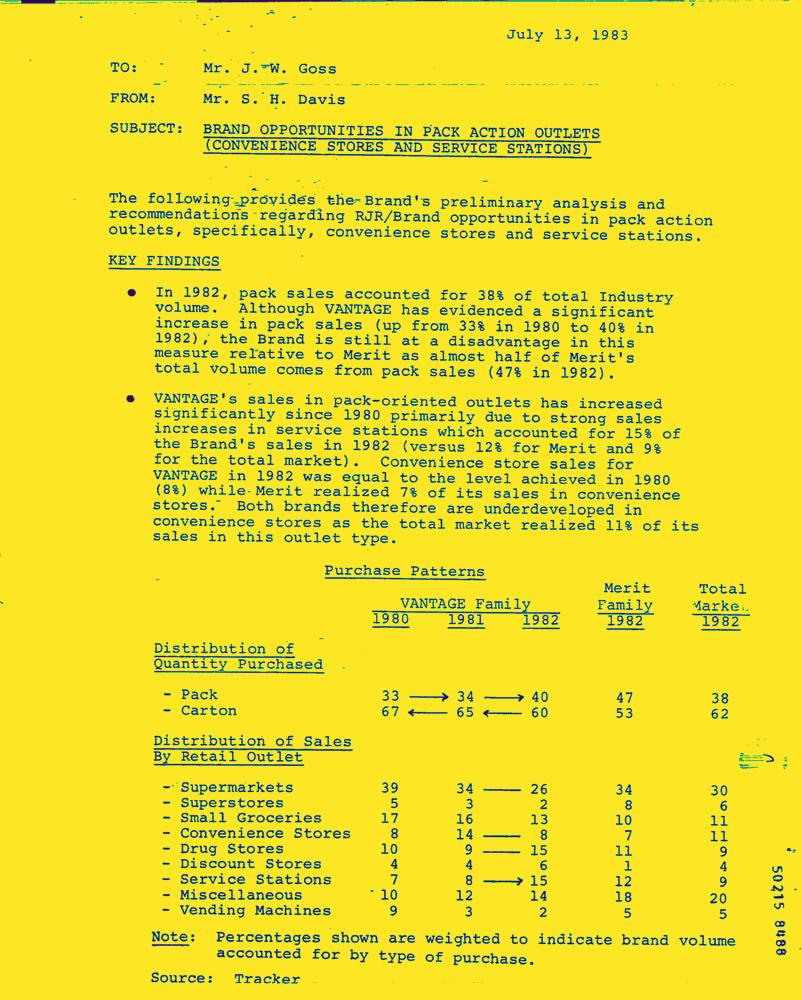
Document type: Letter-Doc